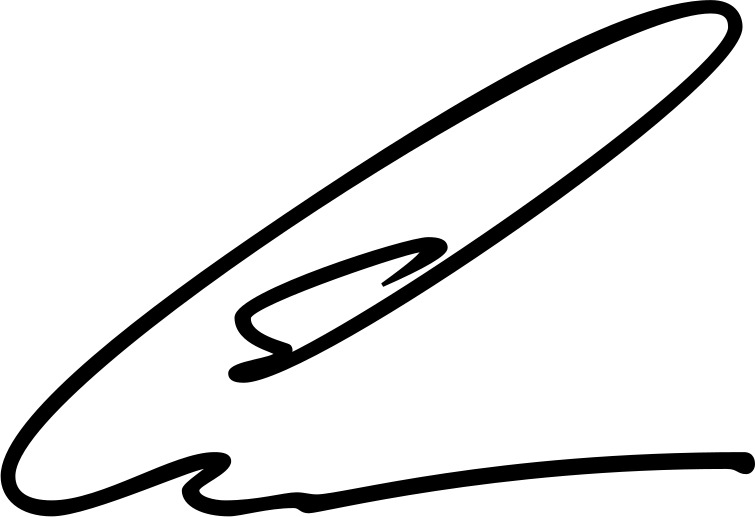
Signature of: chan chun sing